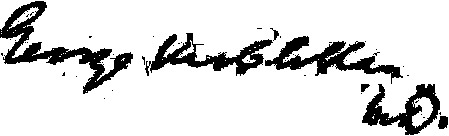
Signature of: george mcclellan